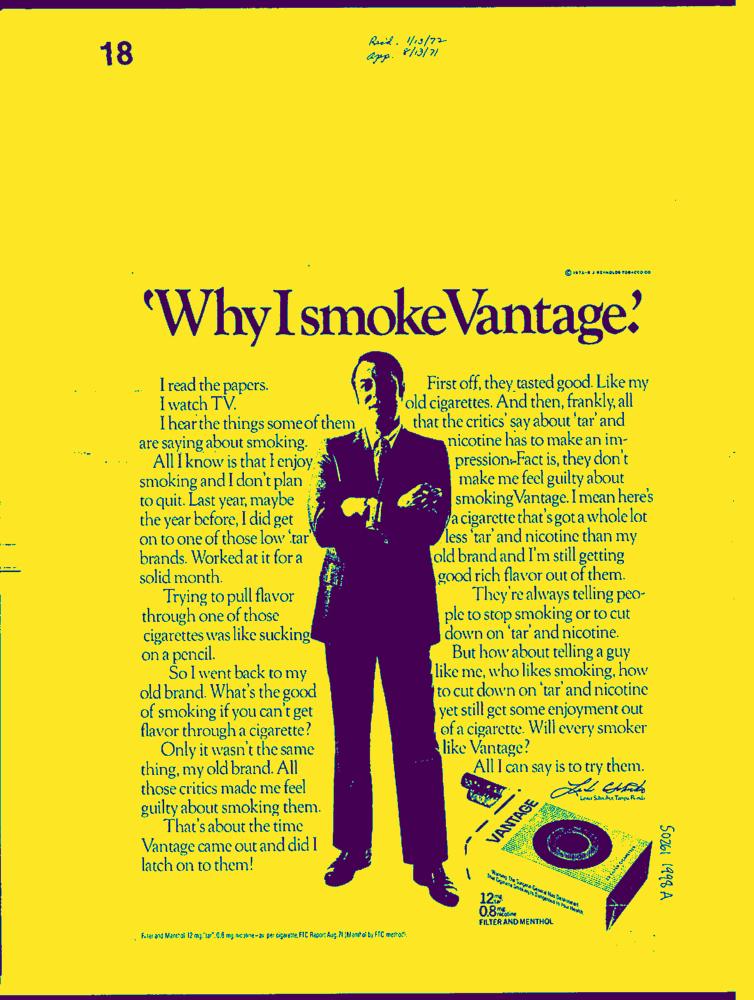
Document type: AD